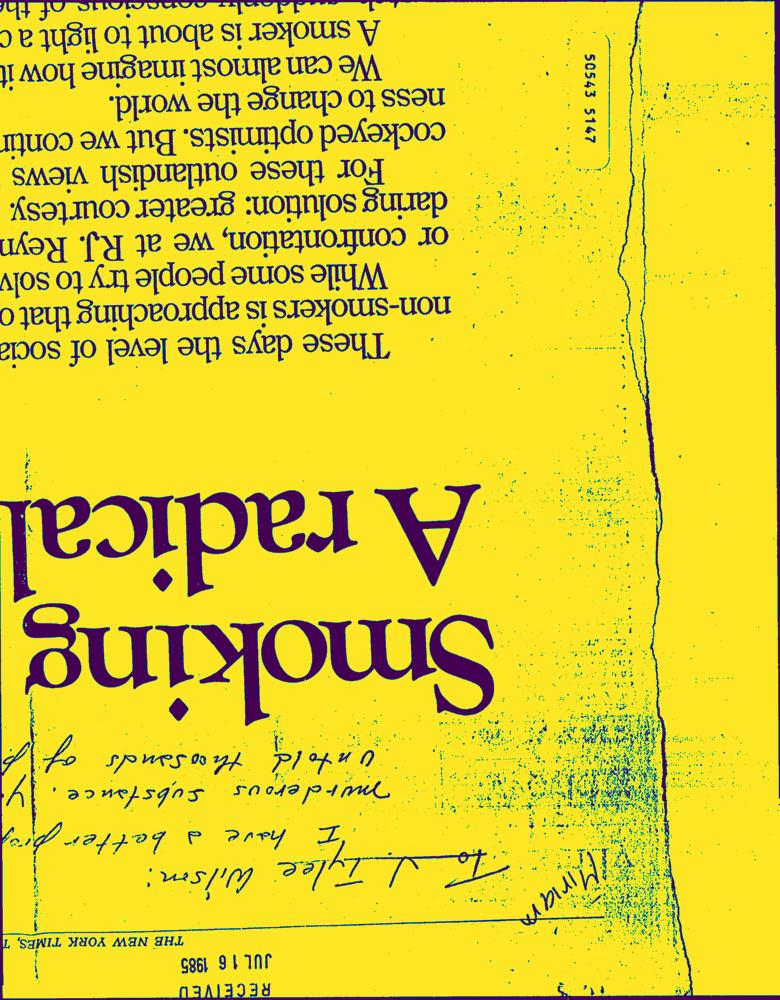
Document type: Hand-Written